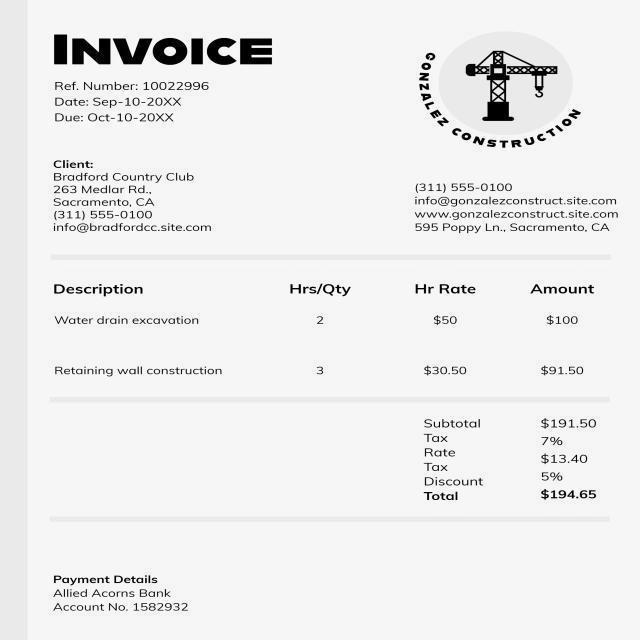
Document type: Invoice